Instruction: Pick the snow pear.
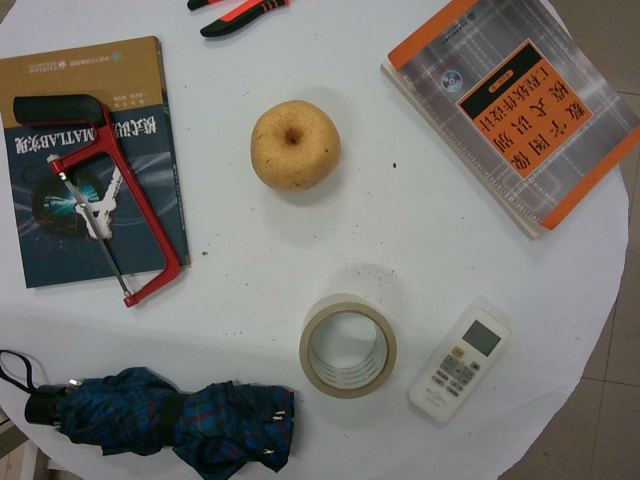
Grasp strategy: vertical